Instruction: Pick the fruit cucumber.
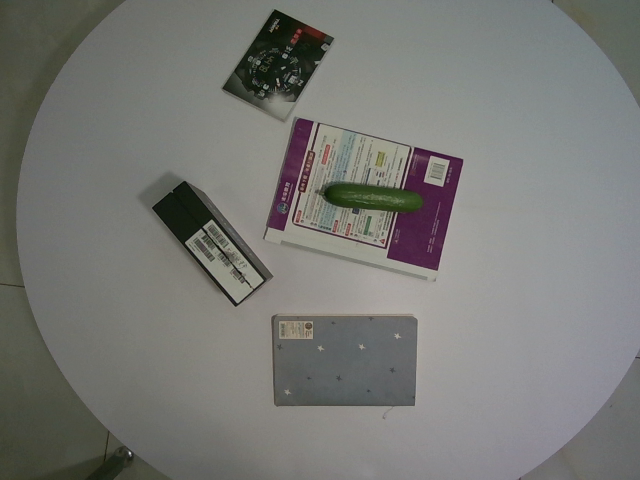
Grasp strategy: vertical